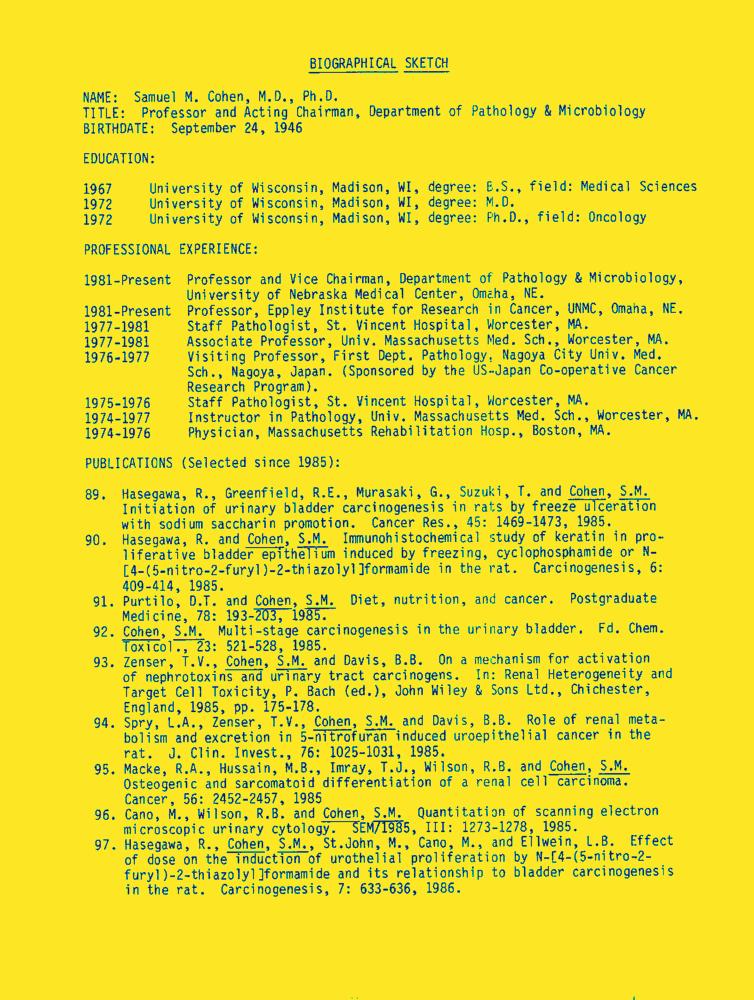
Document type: Resume-Doc